Question: What appears to be the issue?
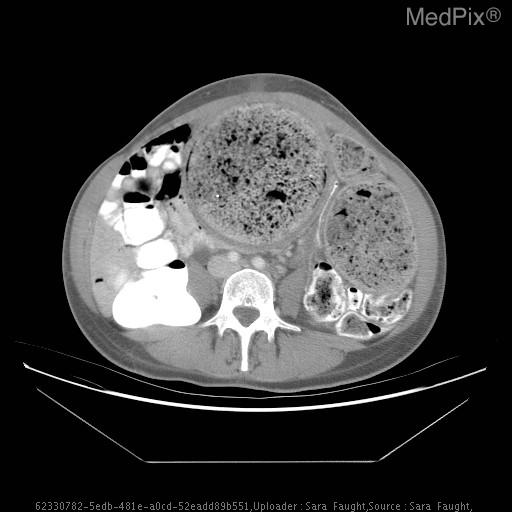
Answer: The findings suggest Plain Film: Mottled gas Pattern in the LUQ (large intestine).

CT: Markedly abnormal study demonstrating stool-distended bowel extending from the distal transverse colon to the level of the rectum, with associated compression of several structures, most noticeably the distal right ureter with associated mild dilatation of the collecting system.  There is also shift of the adnexal structures and uterus to the left. The largest dilatation of the bowel appears to be at the level of the sigmoid colon which measures approximately 11.6cm in short axis diameter.. Markedly abnormal study demonstrating stool-distended bowel extending from the distal transverse colon to the level of the rectum, with associated compression of several structures, most noticeably the distal right ureter with associated mild dilatation of the collecting system.. The patient might have a history of 33 year old woman with constipation since childhood. She presented with abdominal distension and pain..